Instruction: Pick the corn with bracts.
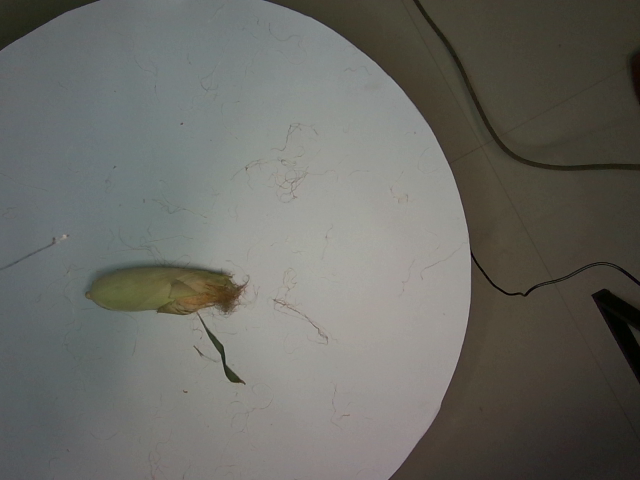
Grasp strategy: vertical